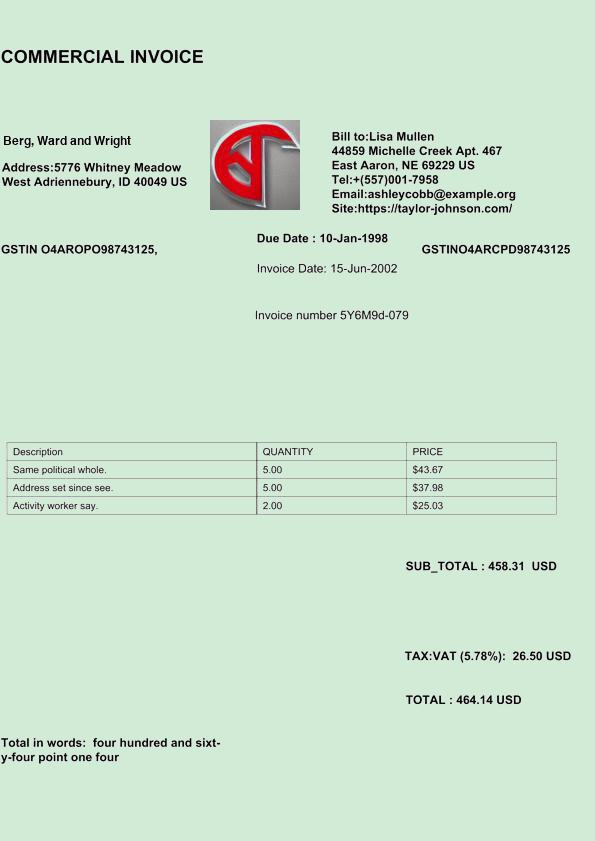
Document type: Invoice